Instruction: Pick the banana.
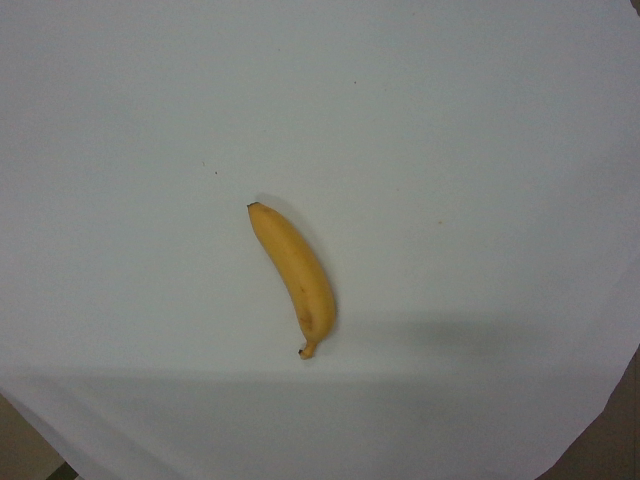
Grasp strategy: vertical